Question: What is the suspected problem?
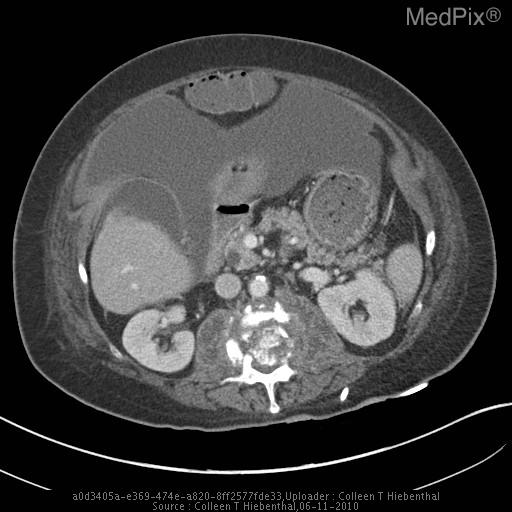
Answer: The findings suggest There is a moderate amount of peritoneal fluid.  Complete destruction of the L2 vertebral body and superior portion of the L3 vertebral body.  There is retropulsion of a bony fragment into the
spinal canal with severe spinal canal stenosis.

Bilateral multiloculated psoas fluid collections are seen with rim enhancement.

For the left psoas fluid collection, the largest pocket now measures 2.1 x 4.2 cm and is found at the level of L3-4.

The right psoas fluid collection is again seen, measuring 4 x 1.8 cm in
largest dimension, found at the L1-2 level.. Complete destruction of the L2 vertebral body and
superior portion of the L3 vertebral body. There is retropulsion of a bony fragment into the spinal canal with severe spinal canal stenosis.  Bilateral multiloculated psoas fluid collections are seen with rim enhancement.  For left psoas abscess, the largest pocket now measures 2.1 x 4.2 cm and is found at the level of L3-4.  The right psoas fluid collection is again seen, measuring 4 x 1.8 cm in largest dimension, found at the L1-2 level.. The patient might have a history of 56 y.o. woman with a history of tuberculosis as a child that was incompletely treated.  She presents with low back pain and dry cough x 6 months..